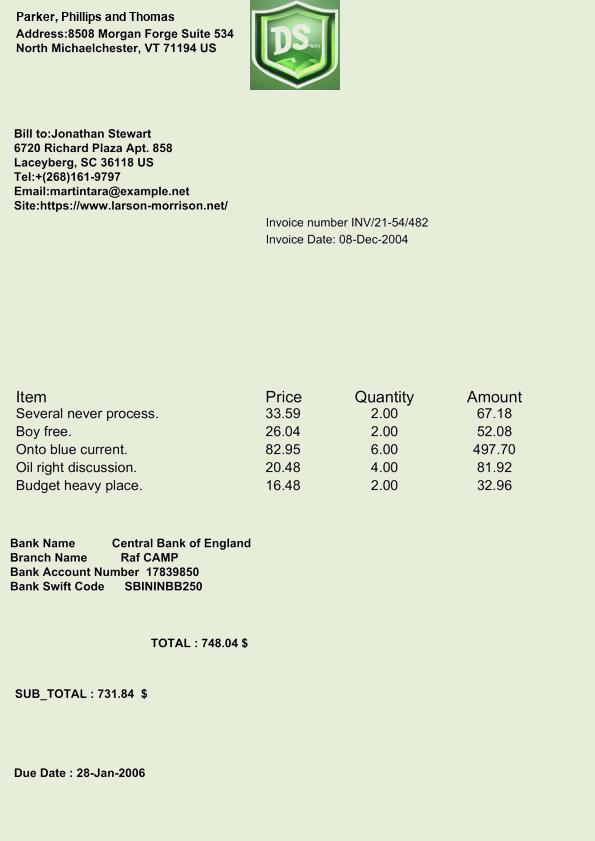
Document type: Invoice